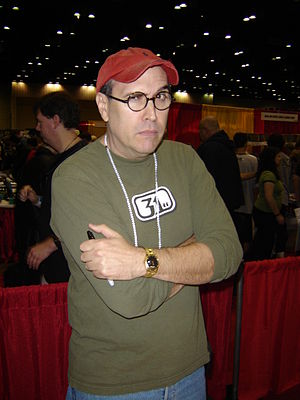
English: George Lowe posing for pictures at a convention.